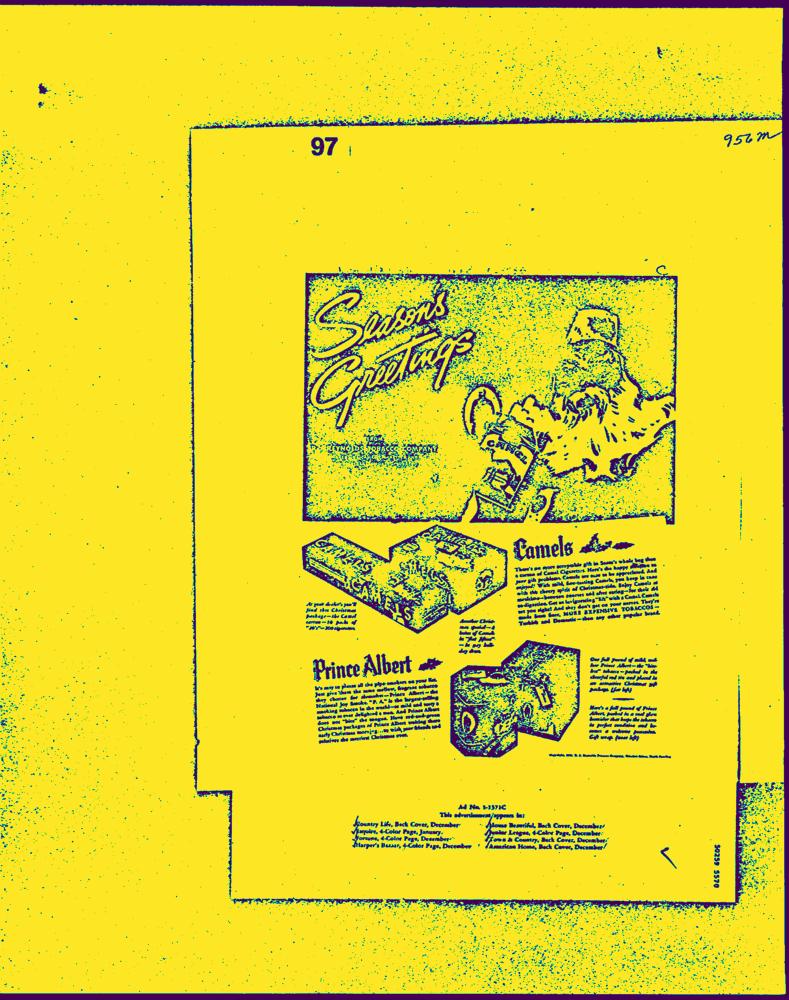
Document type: AD